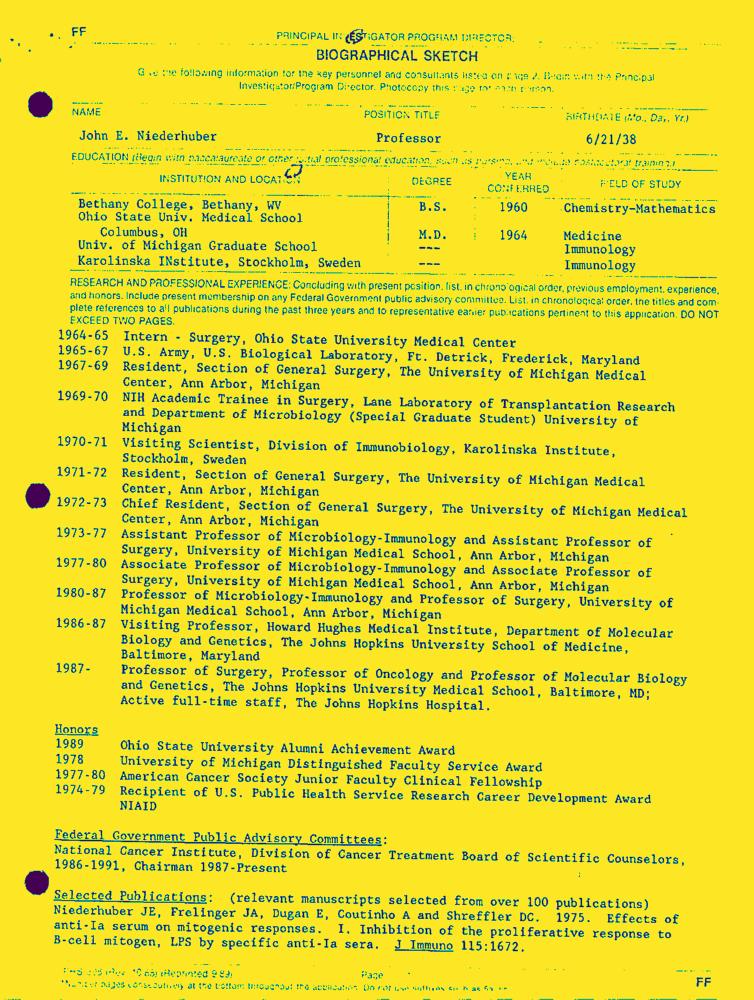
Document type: Resume-Doc